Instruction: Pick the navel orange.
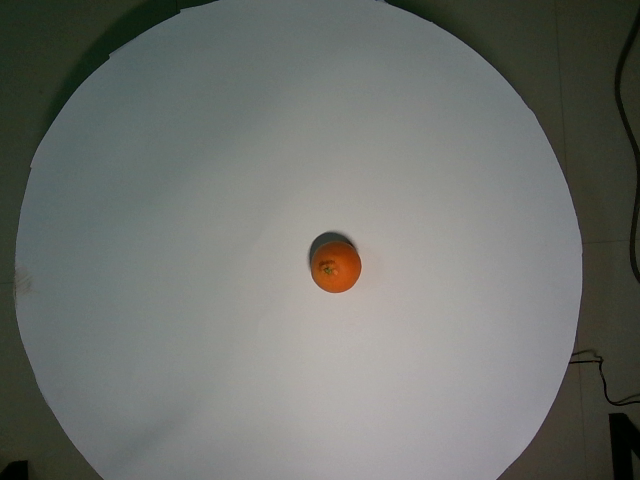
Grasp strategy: vertical